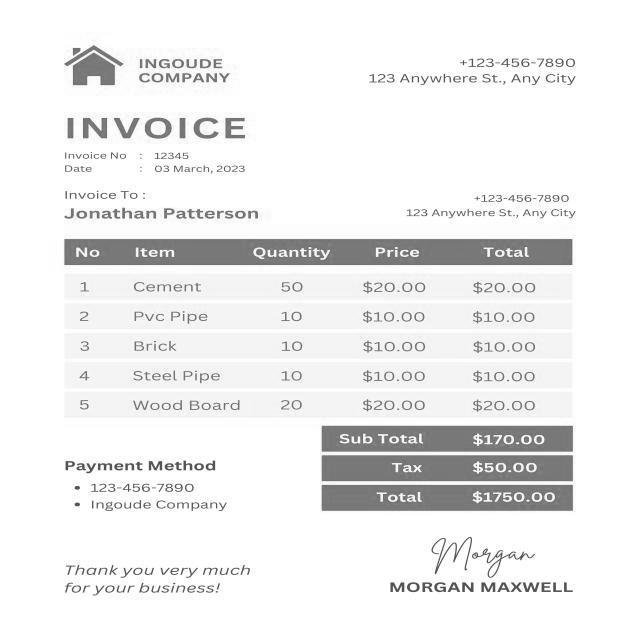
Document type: Invoice